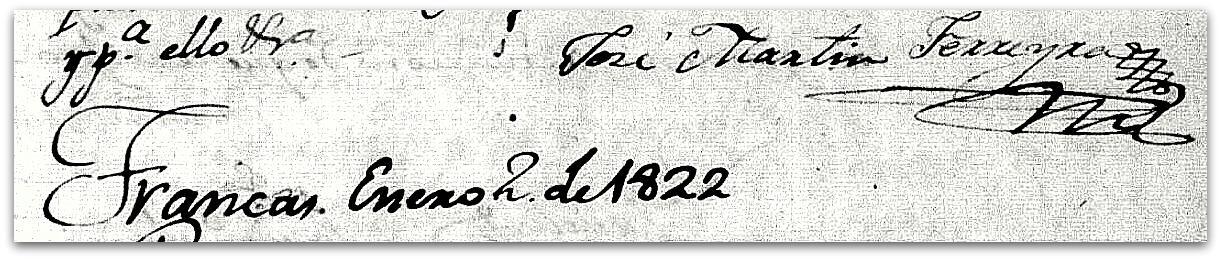
Signature of: josé martín ferreyra